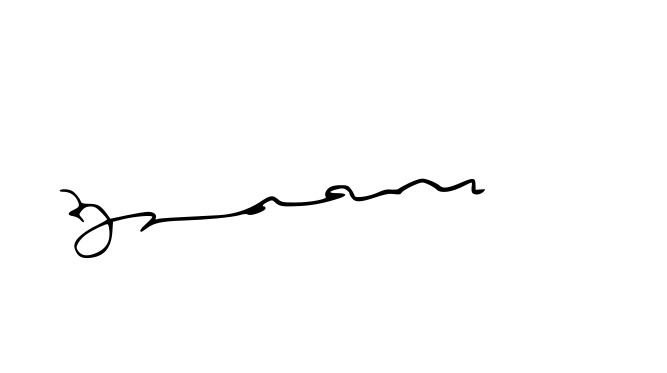
Signature of: suman shah